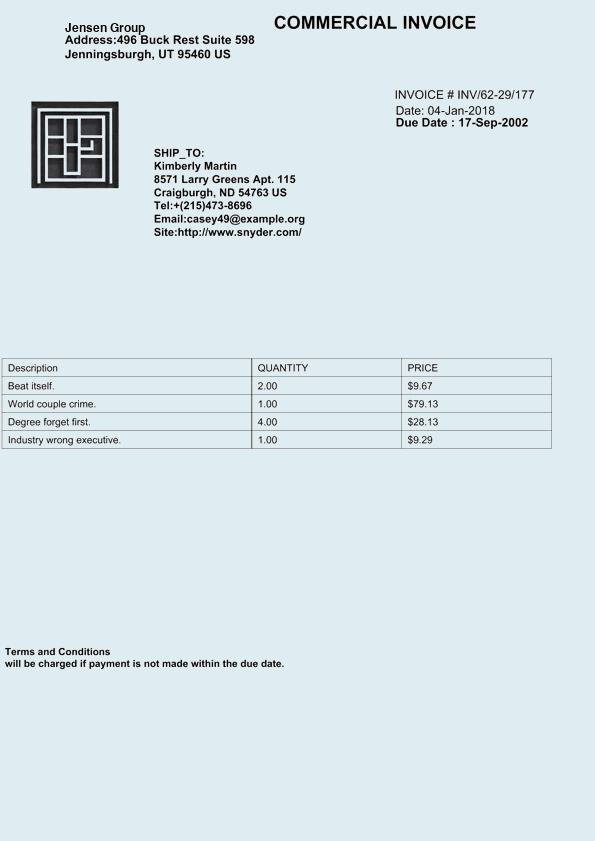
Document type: Invoice